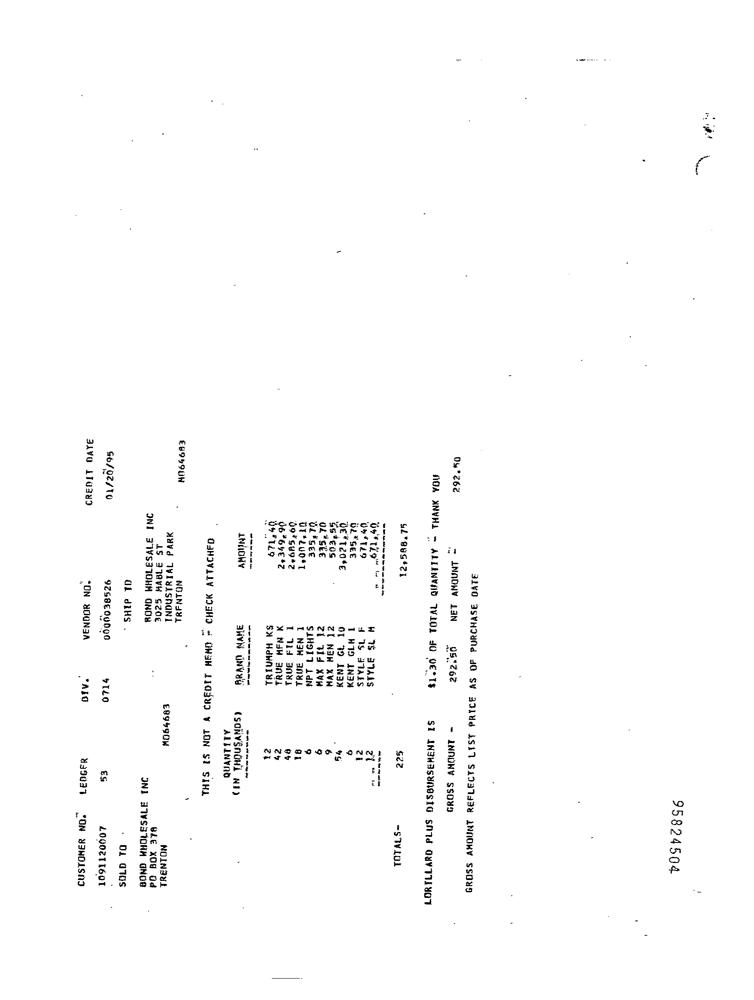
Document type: Invoice